Question: How does the patient history play a role?
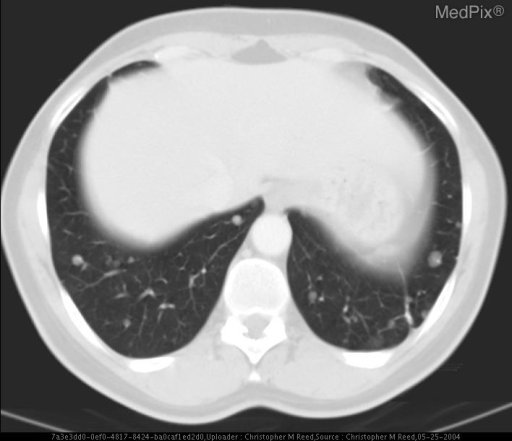
Answer: The patient's history of 48 year old female presents for Computed Tomography after notifying her primary care provider that years earlier she was told she had a nodule in her lung on chest x-ray.

Surgical History:
Cholecystectomy at age 35
Hysterectomy at age 43 (for fibroids) is key in understanding the case.